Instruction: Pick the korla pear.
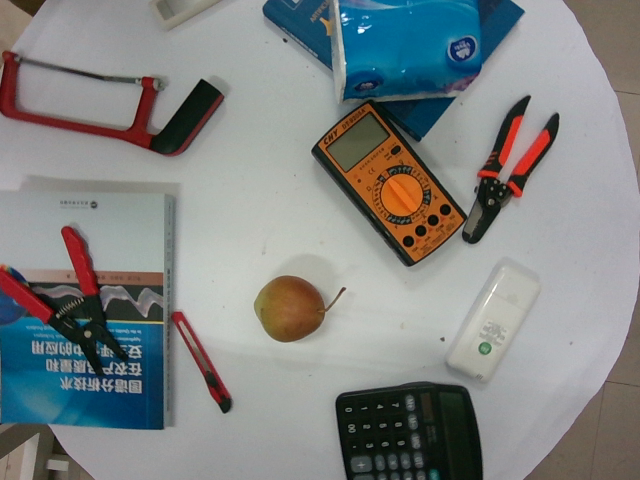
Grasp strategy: vertical